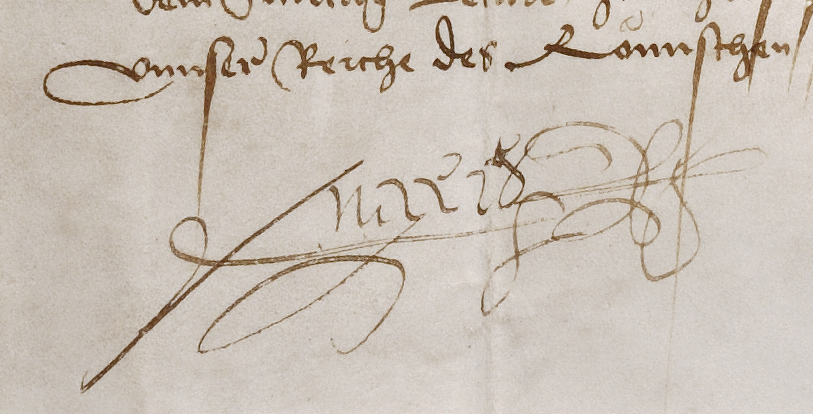
Signature of: maximilian i